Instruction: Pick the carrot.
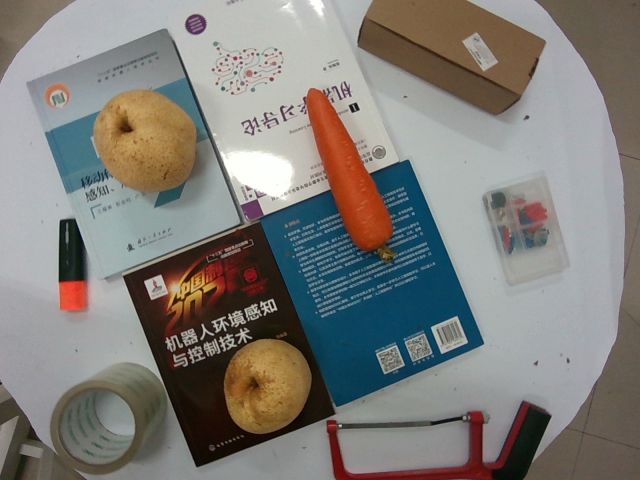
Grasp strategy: vertical